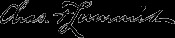
Signature of: charles fletcher lummis